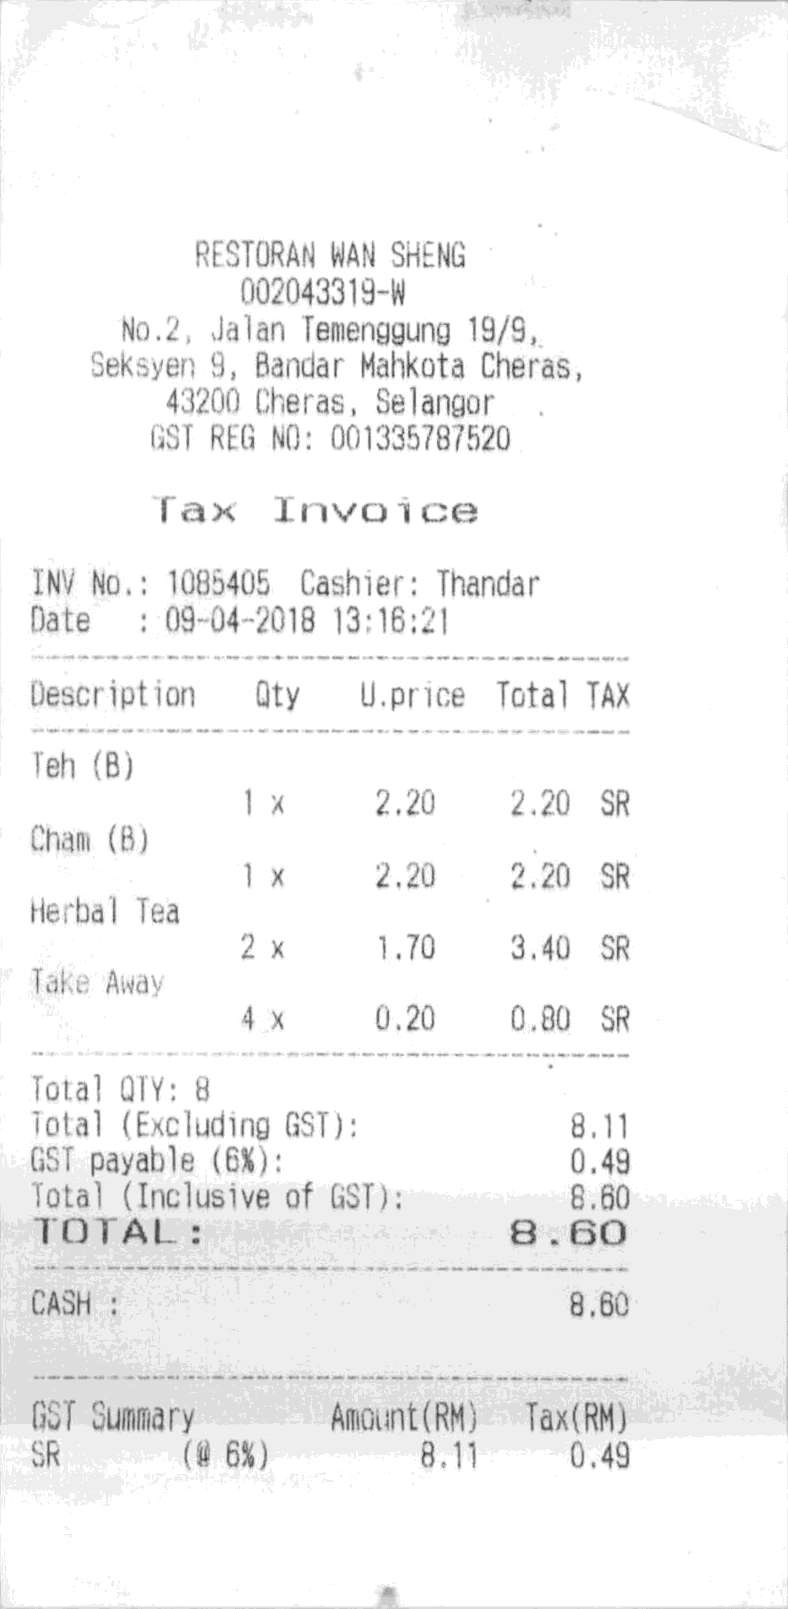
RESTORAN WAN SHENG
002043319-W
NO.2, JALAN TEMENGGUNG 19/9,
SEKSYEN 9, BANDAR MAHKOTA CHERAS,
43200 CHERAS, SELANGOR
GST REG NO: 001335787520
TAX INVOICE
INV NO. : 1085405
CASHIER: THANDAR
DATE
: 09-04-2018 13:16:21
DESCRIPTION
QTY
U.PRICE
TOTAL
TAX
TEH (B)
1 X
2.20
2.20
SR
CHAM (B)
1 X
2.20
2.20
SR
HERBAL TEA
2 X
1.70
3.40
SR
TAKE AWAY
4 X
0.20
0.80
SR
TOTAL QTY: 8
TOTAL (EXCLUDING GST):
8.11
GST PAYABLE (6%):
0.49
TOTAL (INCLUSIVE OF GST):
8.60
TOTAL :
8.60
CASH :
8.60
GST SUMMARY
AMOUNT(RM)
TAX(RM)
SR
(@ 6%)
8.11
0.49